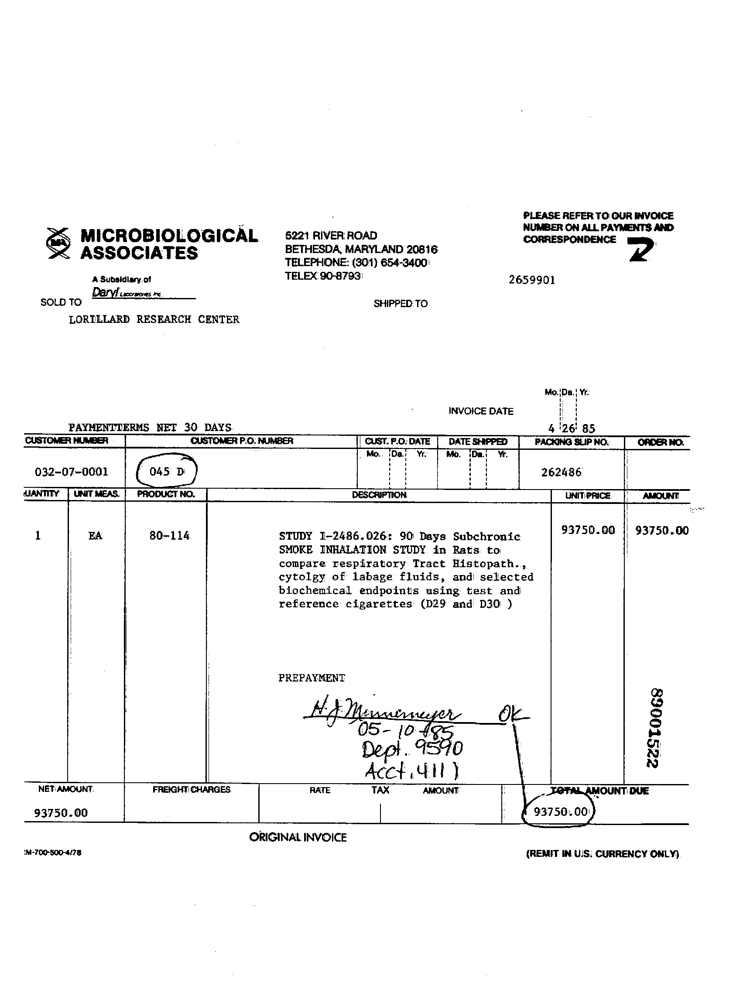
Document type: Invoice